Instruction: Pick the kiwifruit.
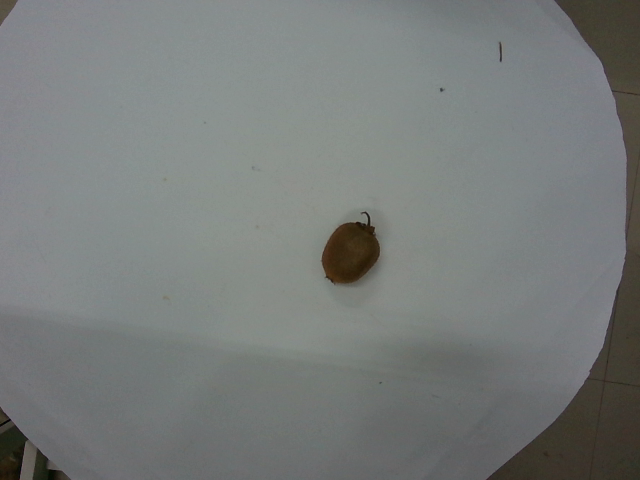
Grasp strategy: vertical